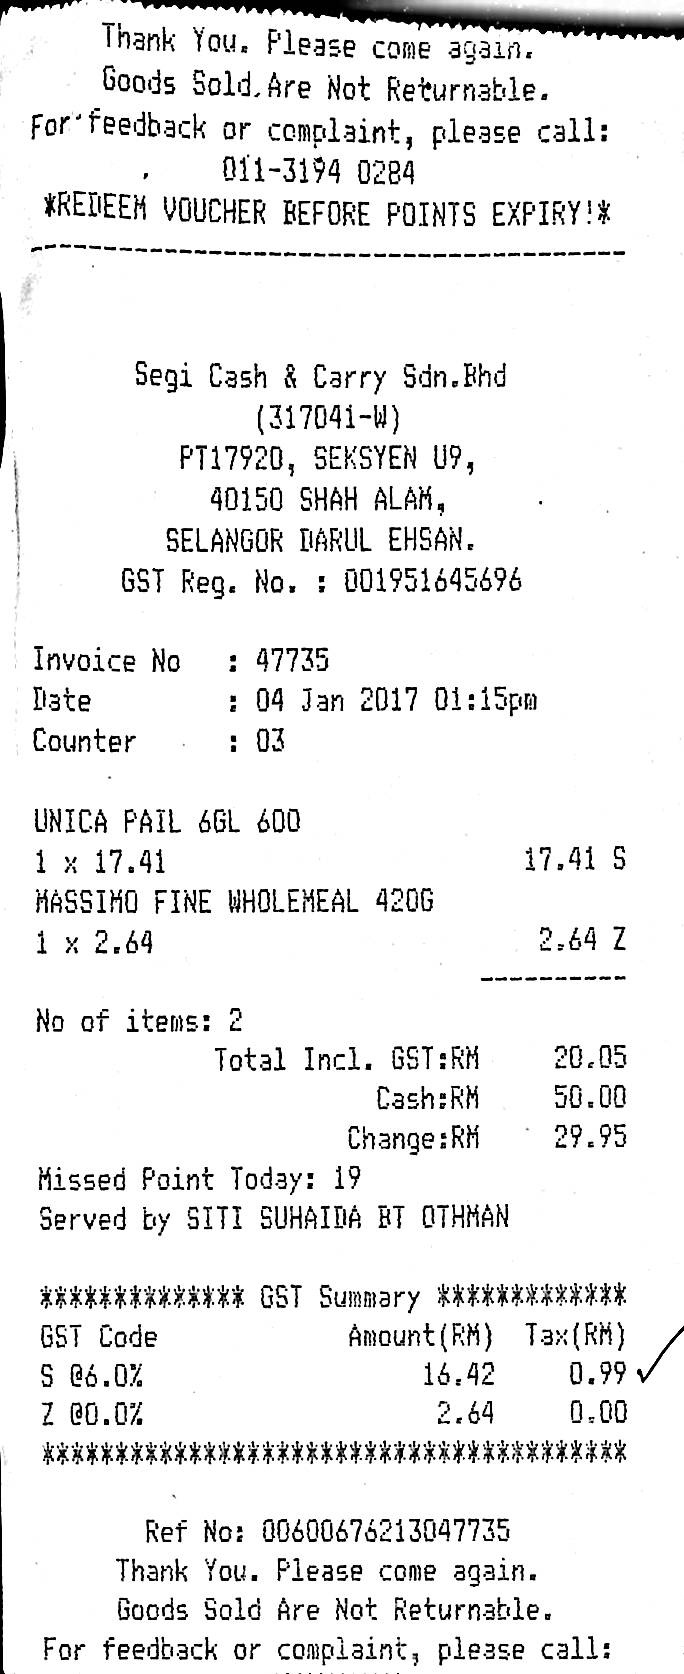
THANK YOU. PLEASE COME AGAIN.
GOODS SOLD ARE NOT RETURNABLE.
FOR FEEDBACK OR COMPLAINT, PLEASE CALL:
011-3194 0284
*REDEEM VOUCHER BEFORE POINTS EXPIRY!*
SEGI CASH & CARRY SDN.BHD
(317041-W)
PT17920, SEKSYEN U9,
40150 SHAH ALAM,
SELANGOR DARUL EHSAN.
GST REG. NO. : 001951645696
INVOICE NO
: 47735
DATE
: 04 JAN 2017 01:15PM
COUNTER
: 03
REF NO: 00600676213047735
THANK YOU. PLEASE COME AGAIN.
GOODS SOLD ARE NOT RETURNABLE.
UNICA PAIL 6GL 600
1 X 17.41
17.41 S
MASSIMO FINE WHOLEMEAL 420G
1 X 2.64
2.64 Z
NO OF ITEMS: 2
TOTAL INCL. GST:RM
20.05
CASH:RM
50.00
CHANGE:RM
29.95
MISSED POINT TODAY: 19
SERVED BY SITI SUHAIDA BT OTHMAN
GST SUMMARY
GST CODE
AMOUNT(RM)
TAX(RM)
S @6.0%
16.42
0.99
Z @0.0%
2.64
0.00
FOR FEEDBACK OR COMPLAINT, PLEASE CALL: